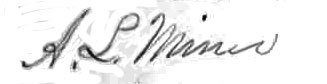
Signature of: ahiman louis miner